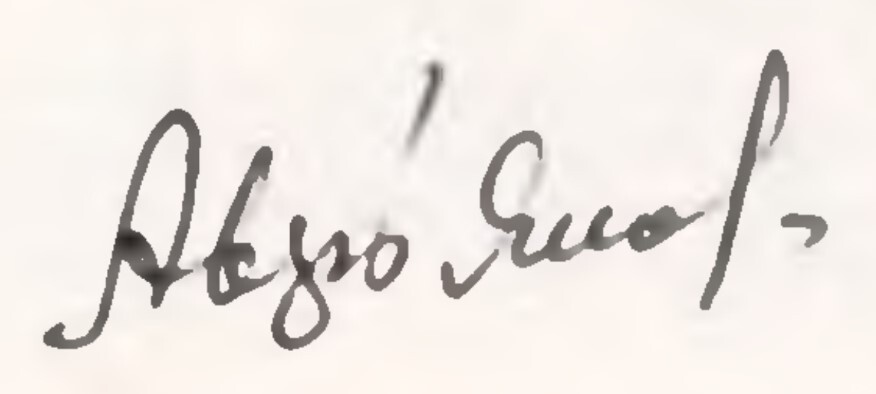
Signature of: mariya averyanova